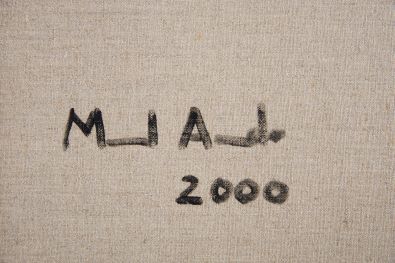
Signature of: manuel amado